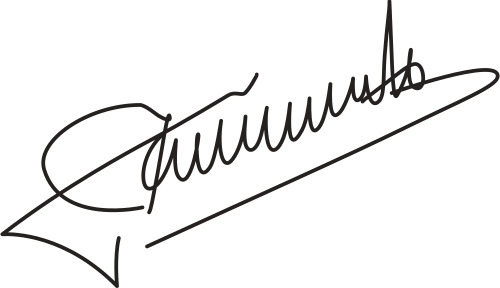
Signature of: sergio ramírez